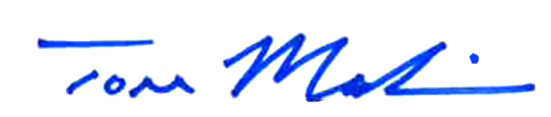
Signature of: tom malinowski